Question: What jurisdiction, city, or county is the document associated with?
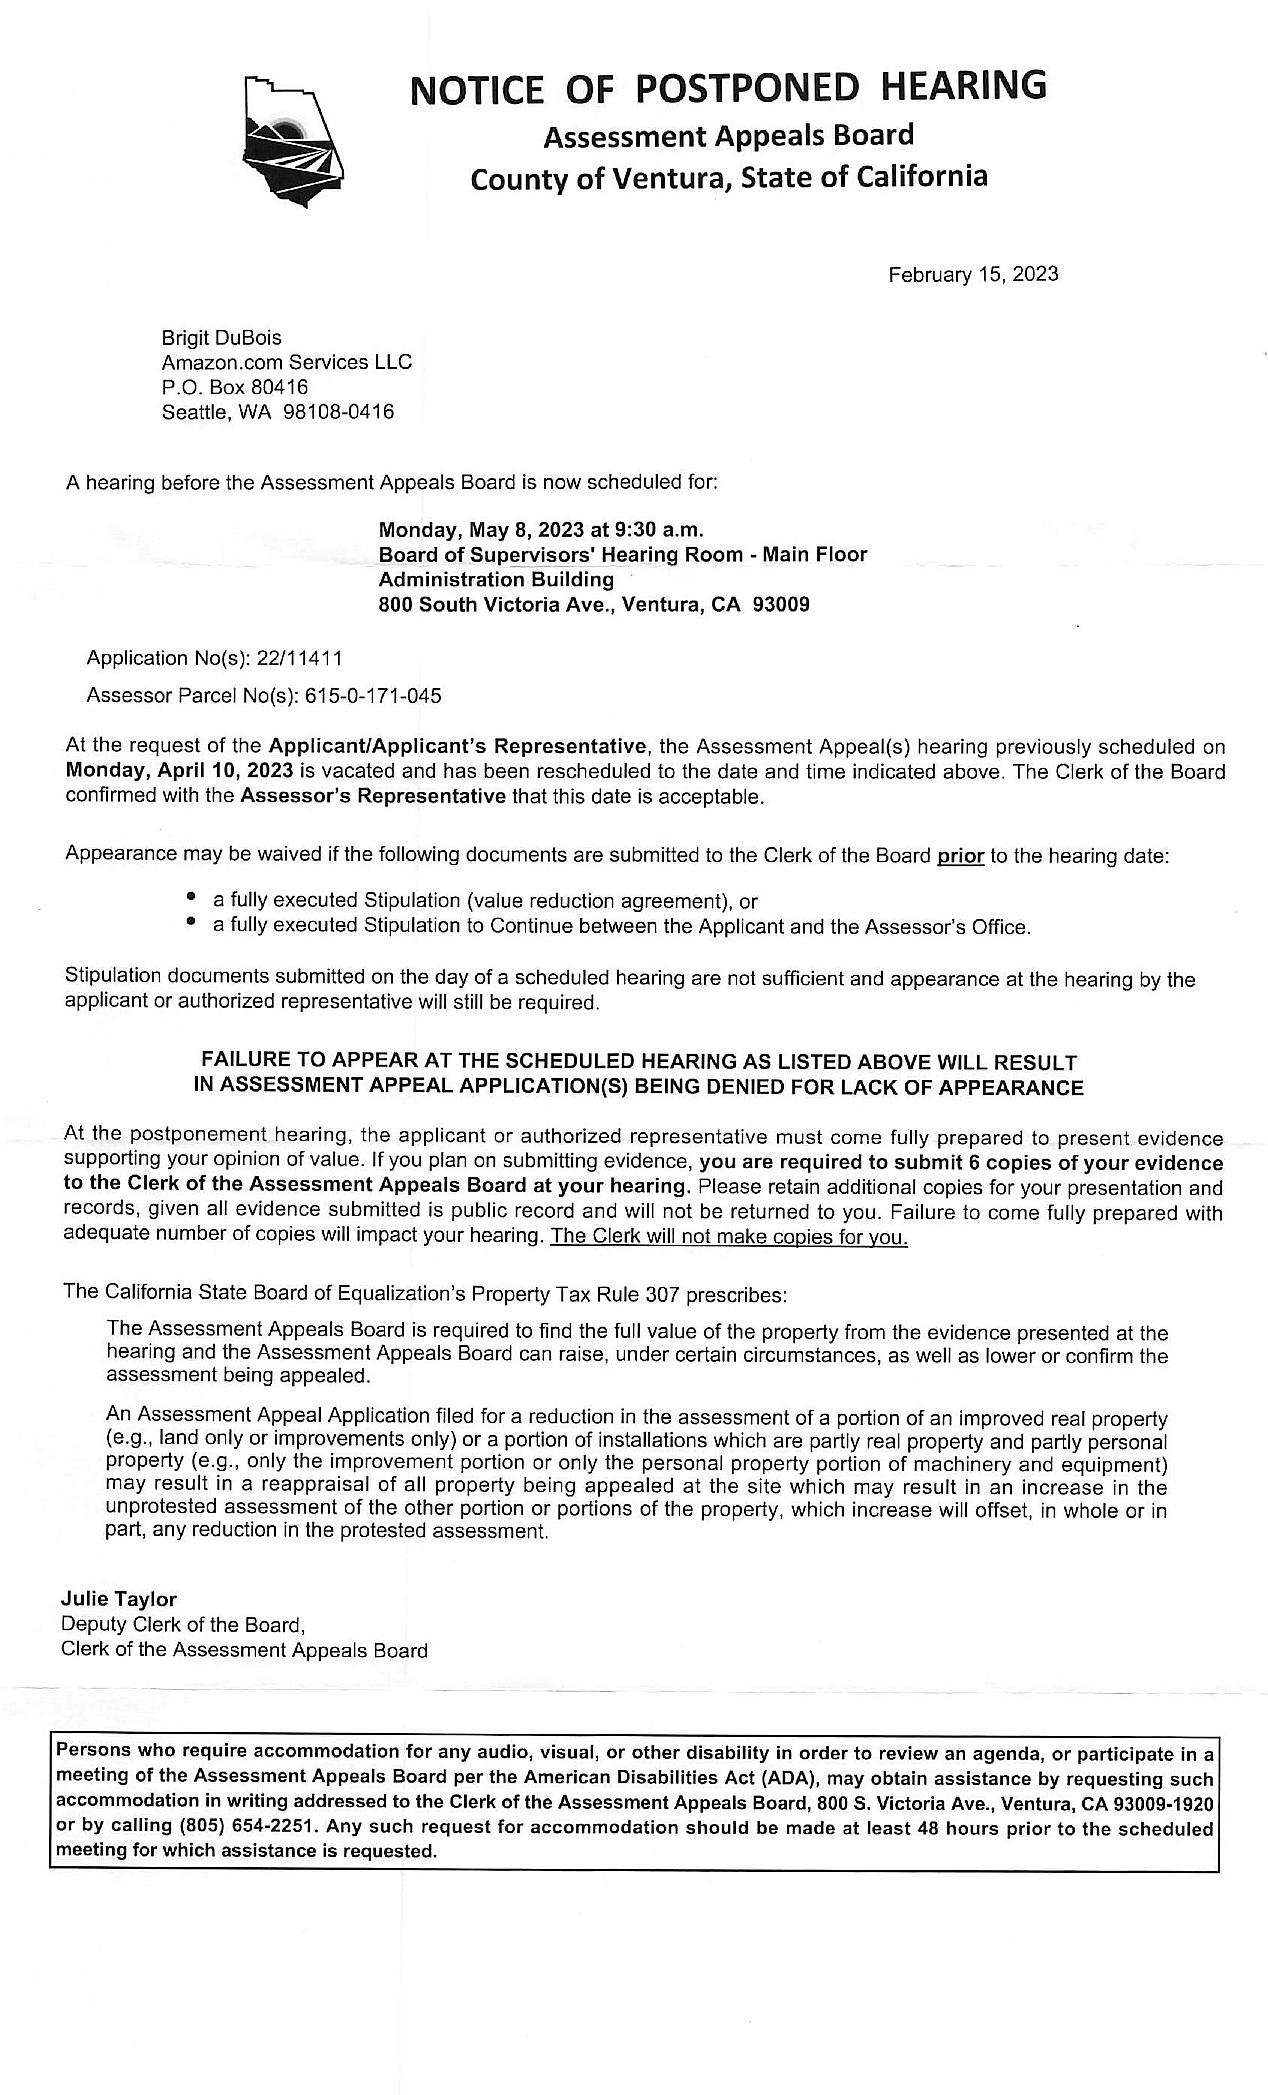
Answer: "County of Ventura"